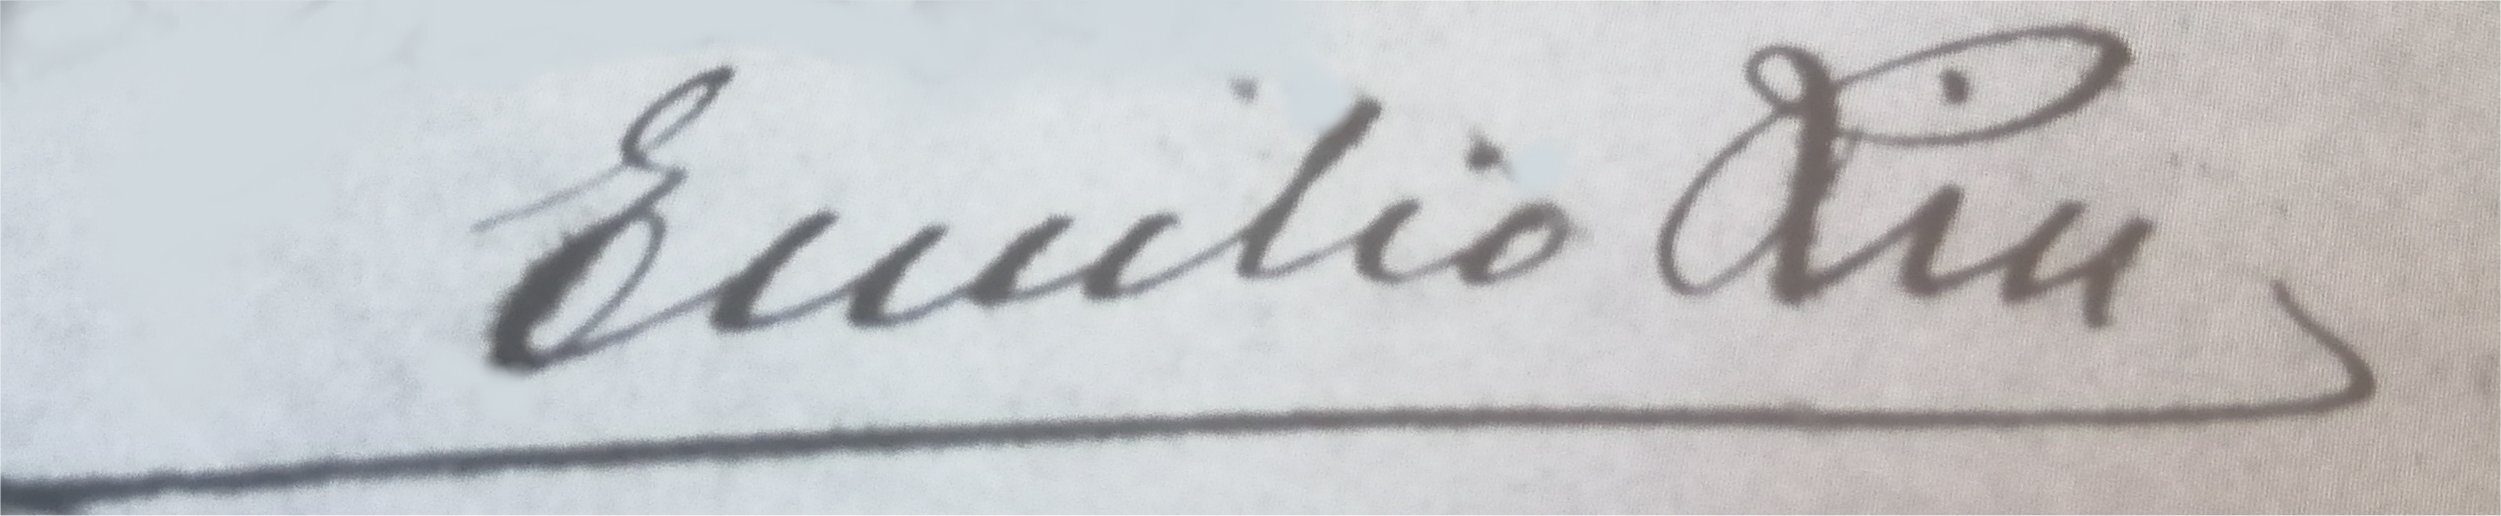
Signature of: emili riu i periquet